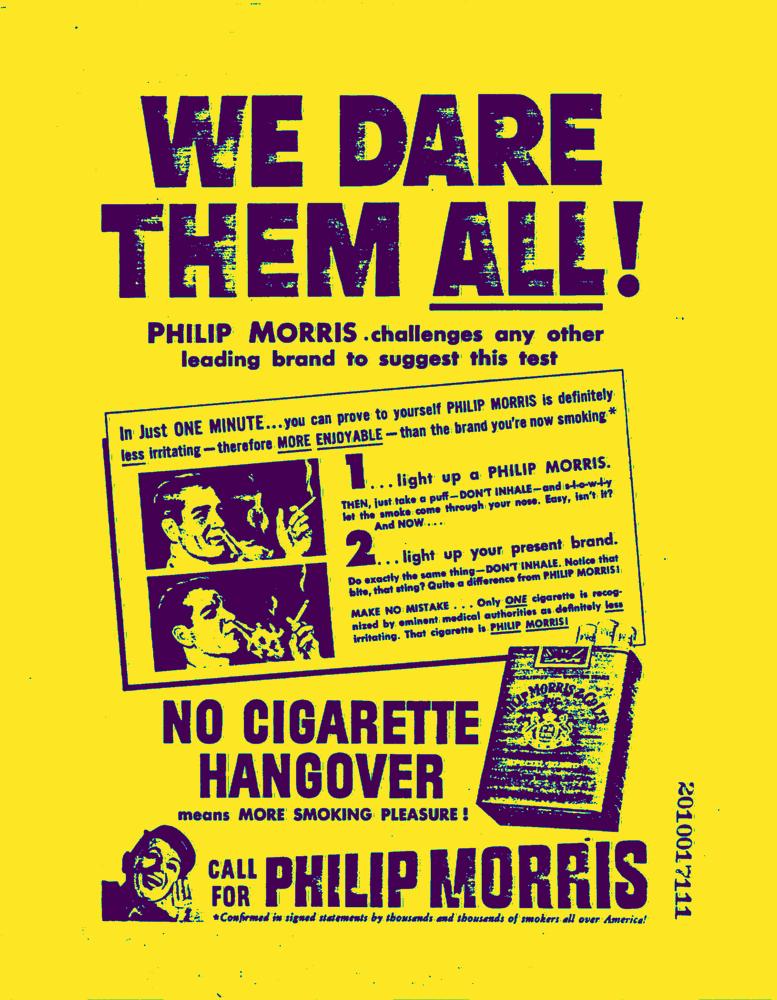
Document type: AD